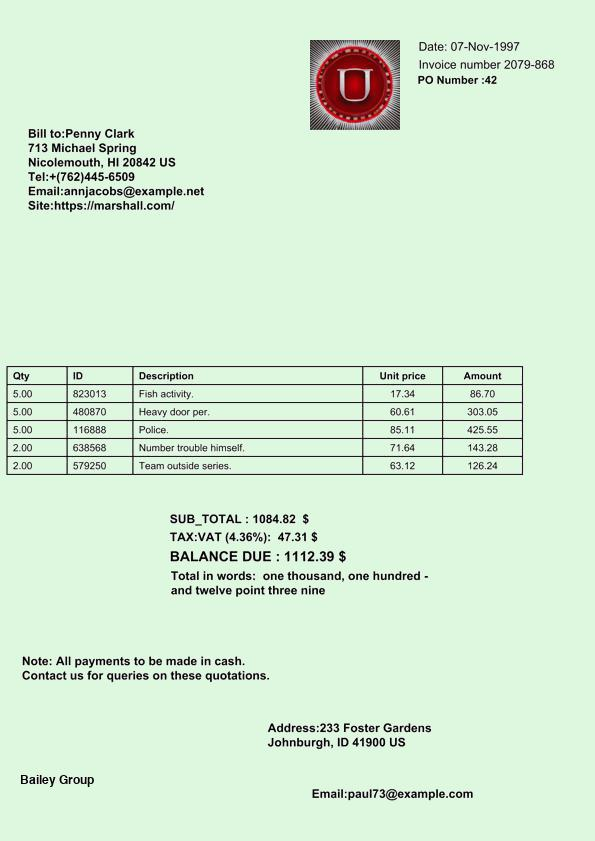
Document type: Invoice